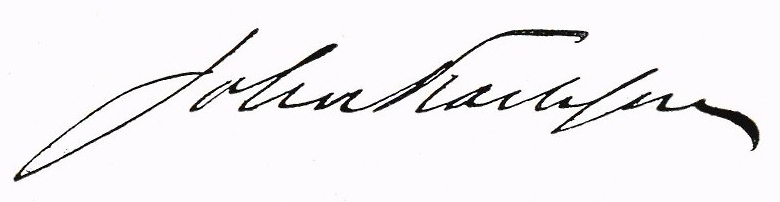
Signature of: john karlsson